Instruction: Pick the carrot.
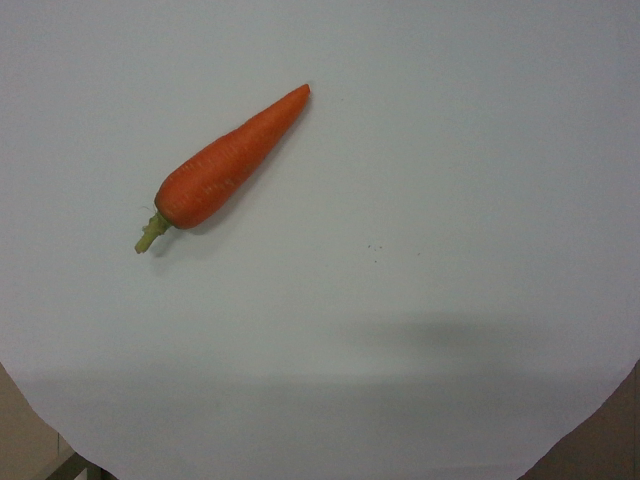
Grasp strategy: vertical